Question: What was observed in the imaging?
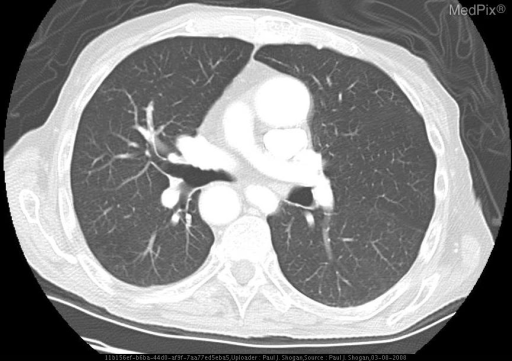
Answer: The imaging shows Chest radiography demonstrates dextrocardia with the cardiac apex pointing to the right.  There is a right-sided aortic arch, associated with slight deviation of the distal trachea to the left.   A loop of bowel projects in the right upper quadrant of the abdomen. The minor fissure is on the left side.  There is no evidence of bronchiectasis.

Contrast enhanced CT at the level of the origin of the great vessels demonstrates mirror-image branching of the great vessels; a left-sided superior vena cava; and a contrast filled esophagus posterior to the trachea.

Contrast enhanced CT at the level of the diaphragm demonstrates reversal of the normal cardiac anatomy.  Note that the cardiac apex and descending aorta are on the right, and the inferior vena cava is on the left side.

Contrast enhanced CT of the upper abdomen show mirror-image anatomy of the viscera.  The liver, gallbladder, and inferior vena cava are all left-sided.  The stomach, spleen, and aorta are right-sided structures.

Contrast enhanced CT at the level of the iliac crests demonstrates a left-sided inferior vena  cava, and a right-sided abdominal aorta.

Maximal Intensity Projection demonstrates the right-sided aortic arch, left-sided superior vena cava, dextrocardia, right-sided contrast filled stomach, and left sided liver, and gallbladder.

Contrast enhanced CT with lung windowing and leveling, demonstrates normal lung parenchyma without evidence of bronchiectasis.  Additionally, mirror-image anatomy is evident with a left-sided minor fissure, the pulmonary outflow tract and aortic root are in reversed position, and the left pulmonary artery is seen crossing the mediastinum anterior to the esophagus and left main bronchi. Contrast enhanced axial CT image with lung windowing and leveling, demonstrates normal lung parenchyma without evidence of bronchiectasis.  Additionally, mirror-image anatomy is evident with a left-sided minor fissure, the pulmonary outflow tract and aortic root are in reversed position, and the left pulmonary artery is seen crossing the mediastinum anterior to the esophagus and left main bronchi..